Question: What do the imaging results show?
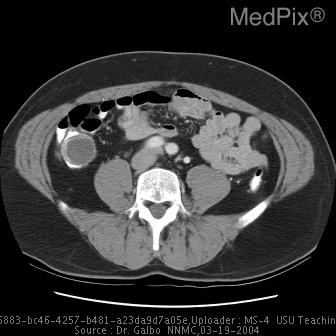
Answer: The imaging shows Well circumscribed 3 cm low attenuation mass in cecum originating from the appendiceal orifice. Well circumscribed 3 cm mass in cecum just inferior to ileocecal valve..